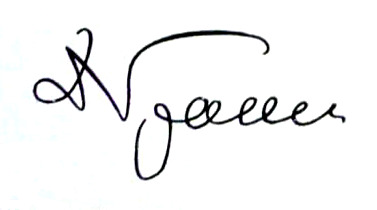
Signature of: daniil granin